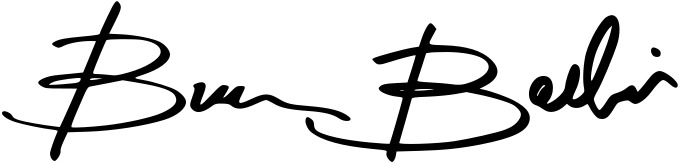
Signature of: bruno barbieri